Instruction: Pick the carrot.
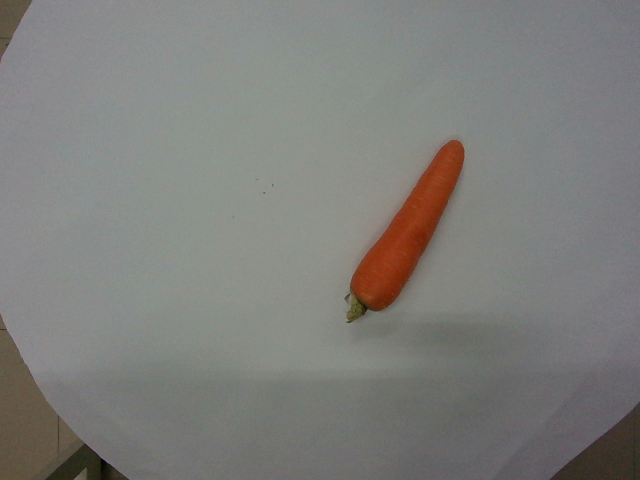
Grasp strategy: vertical